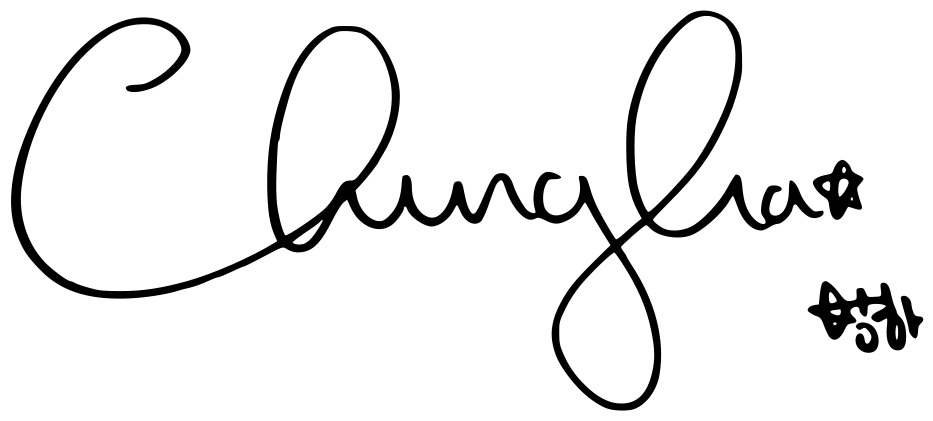
Signature of: chungha